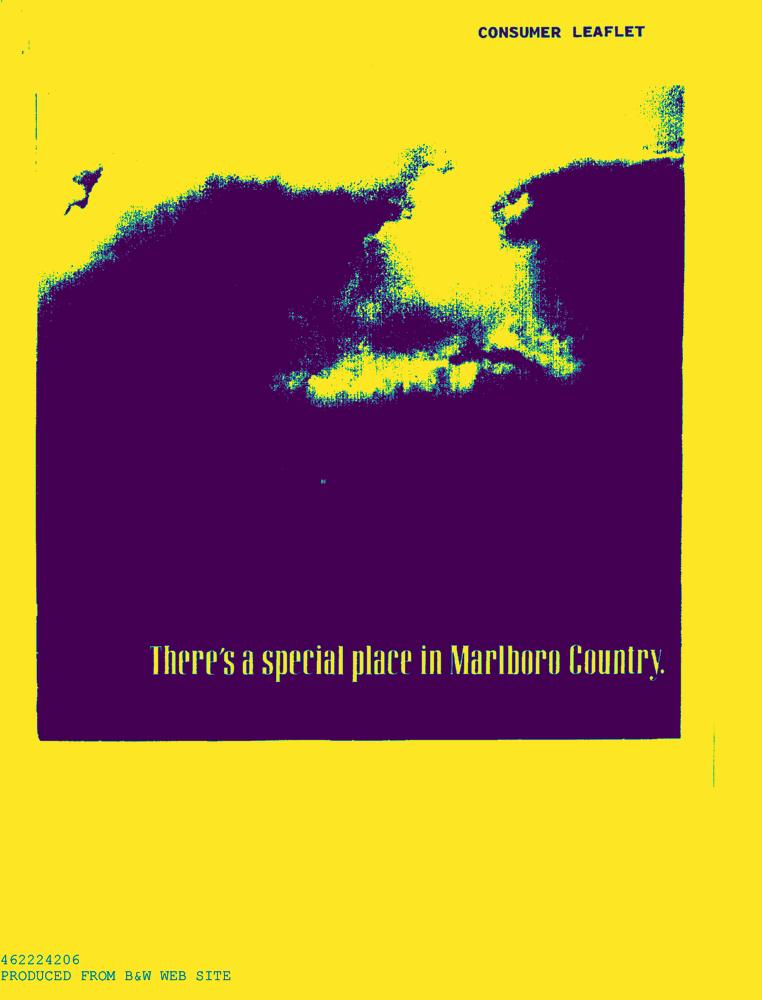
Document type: AD